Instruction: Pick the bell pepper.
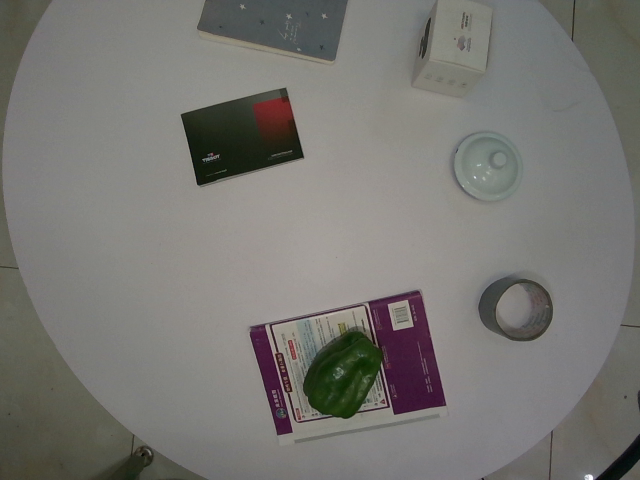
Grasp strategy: vertical